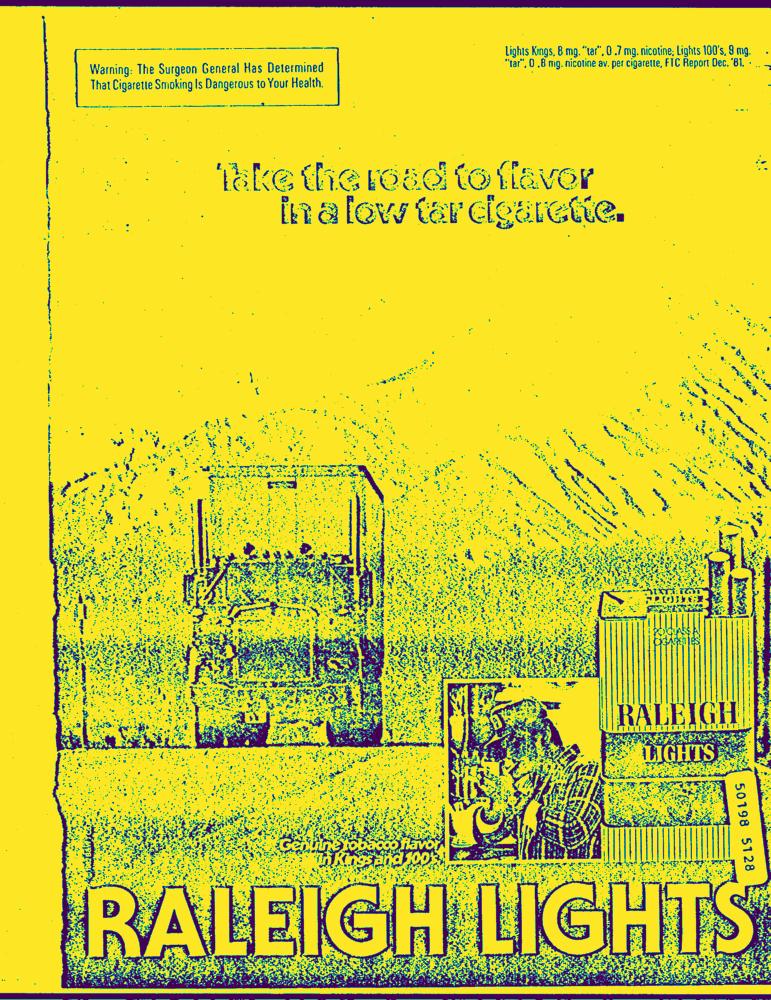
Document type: AD